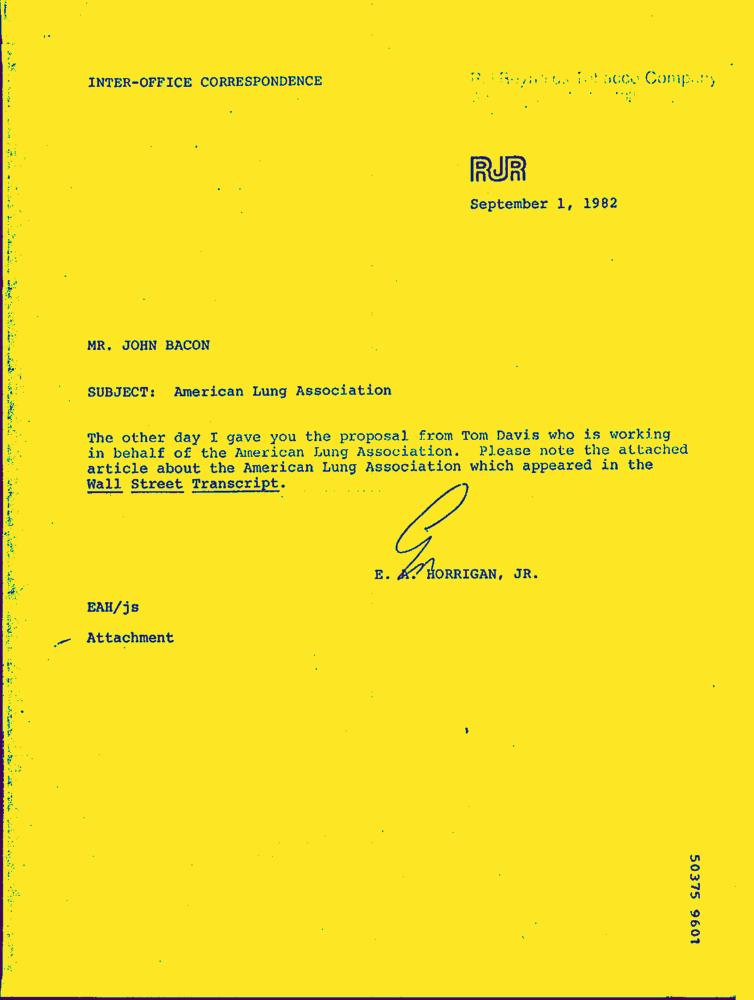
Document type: Letter-Doc